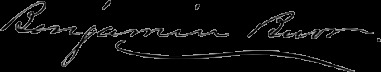
Signature of: benjamin burr